Question: What jurisdiction, city, or county is the document associated with?
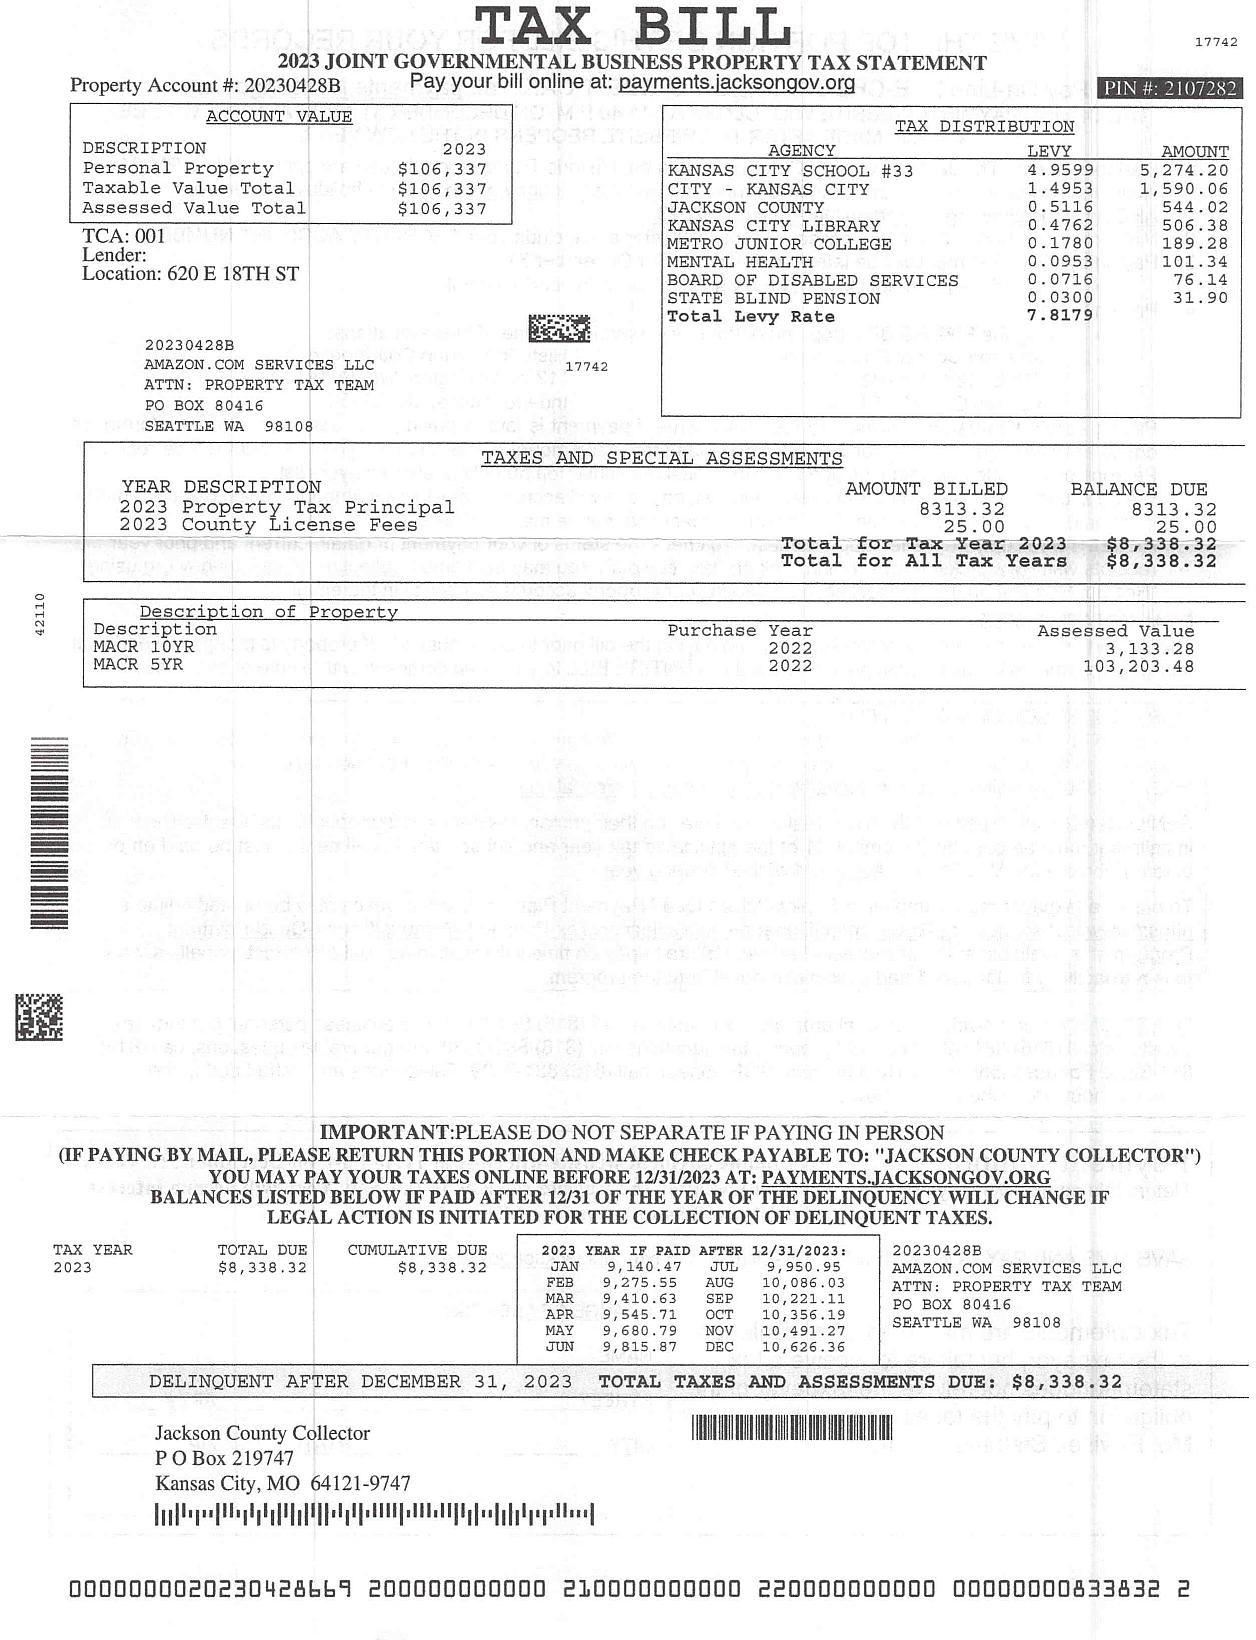
Answer: "KANSAS CITY"